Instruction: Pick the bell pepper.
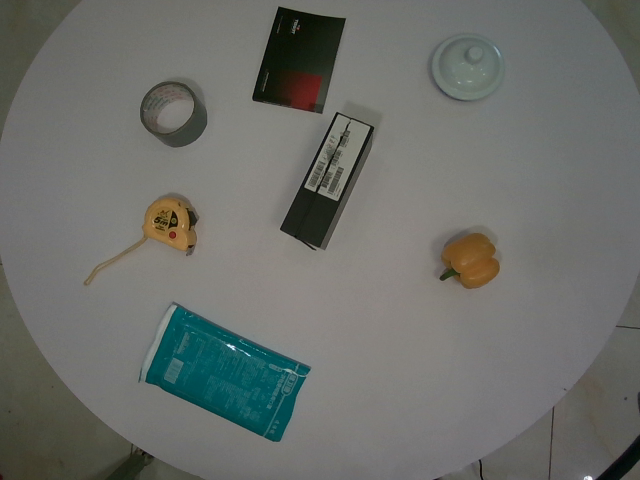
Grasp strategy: vertical